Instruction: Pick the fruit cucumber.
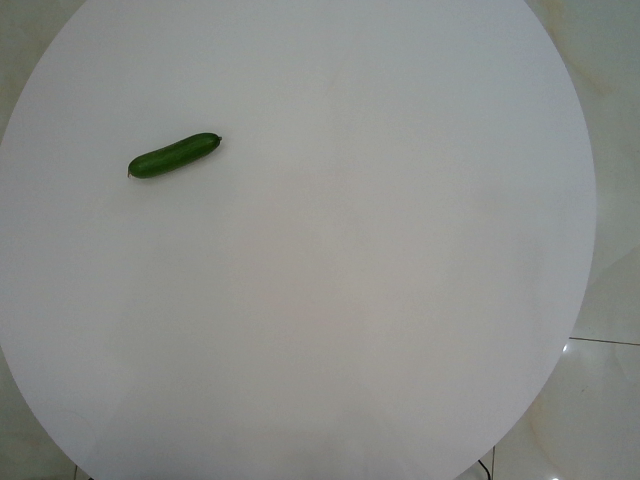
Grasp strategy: vertical